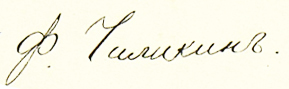
Signature of: chilikin pheofilakt